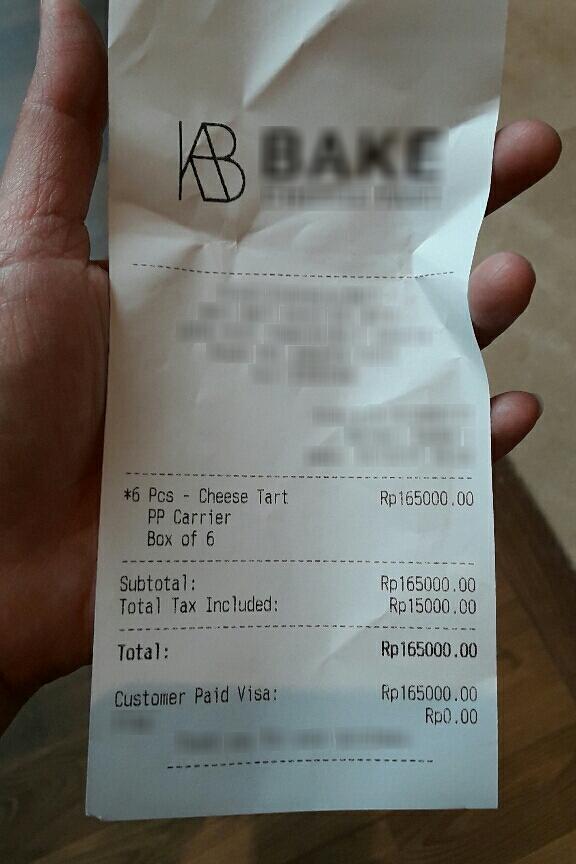
Number of items: 4
Subtotal: Rp 165000.00
Tax: Rp 15000.00
Total: Rp 165000.00
OCR text regions:
text: Total
text: Tax
text: Included:
text: Rp 15000.00
text: 6
text: Pcs
text: Cheese
text: Tart
text: Rp 165000.00
text: PP
text: Carrier
text: Box
text: of
text: 6
text: Subtotal:
text: Rp 165000.00
text: Total:
text: Rp 165000.00
text: Customer
text: Paid
text: Visa:
text: Rp 165000.00
text: Rp 0.00